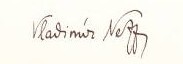
Signature of: vladimír neff